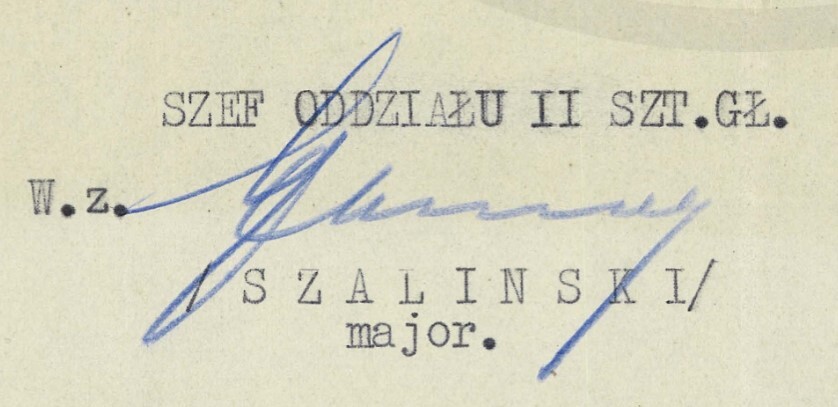
Signature of: stanisław szaliński